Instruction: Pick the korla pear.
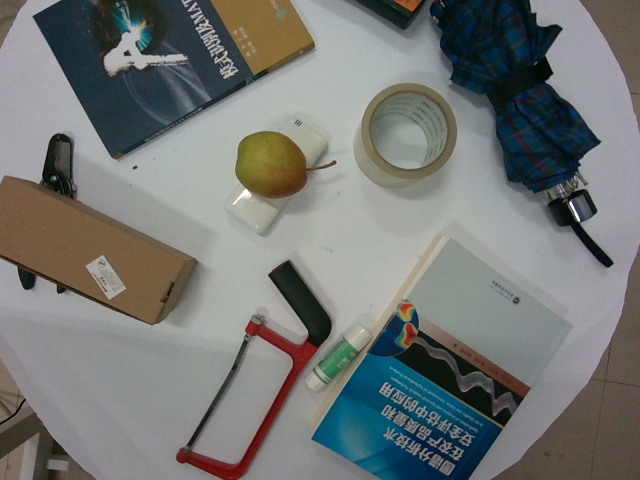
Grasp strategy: vertical